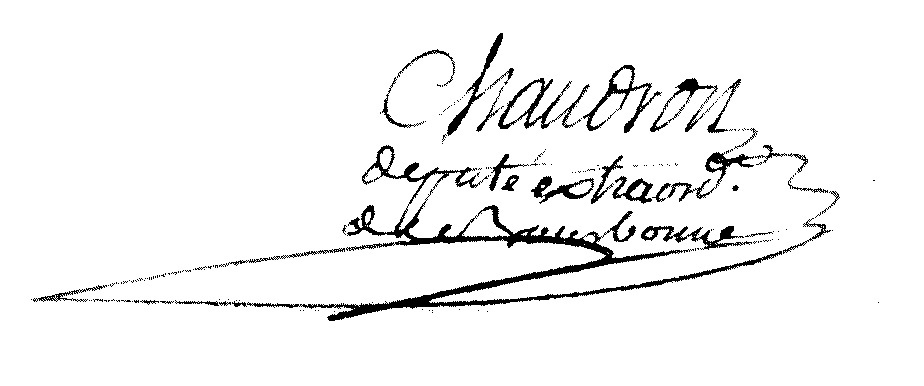
Signature of: guillaume chaudron rousseau